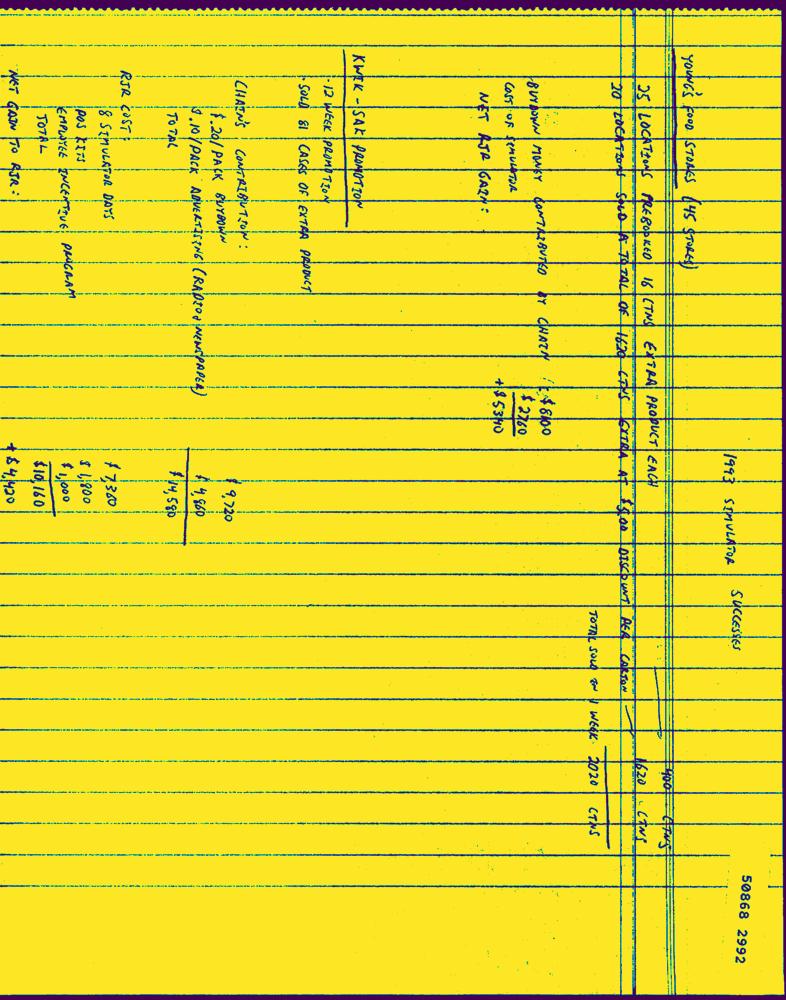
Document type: Hand-Written